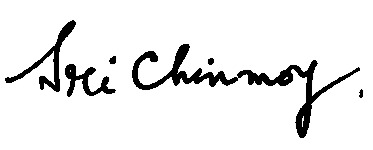
Signature of: chinmoy kumar ghose